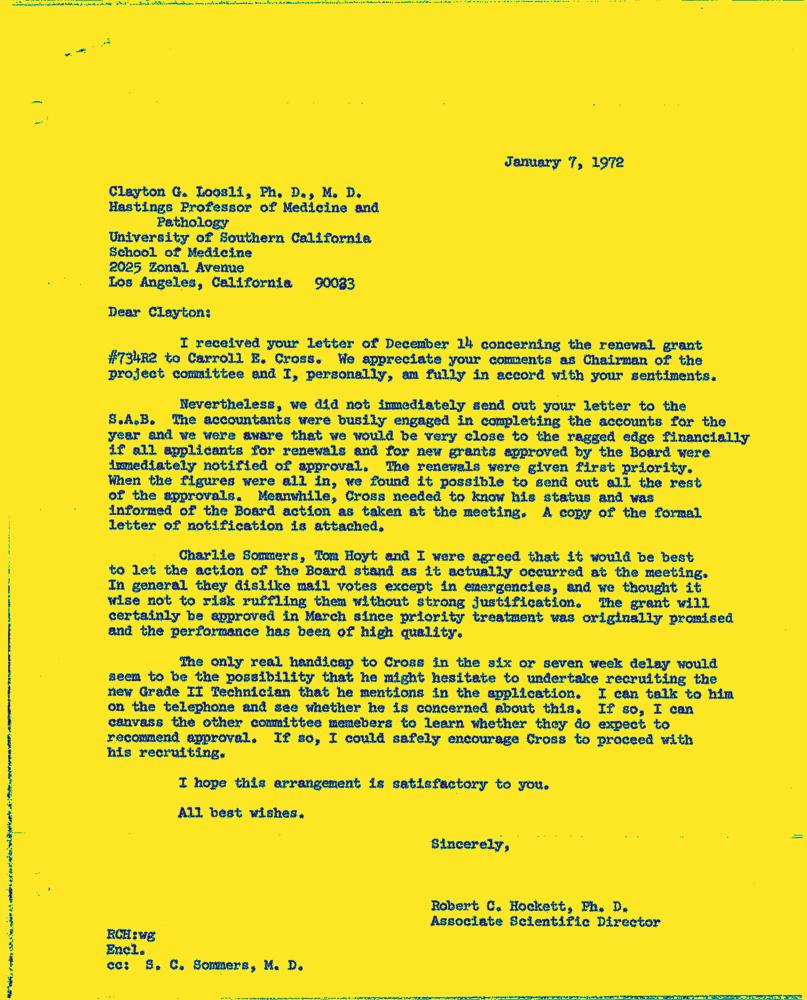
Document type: Letter-Doc